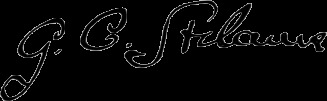
Signature of: george c adams